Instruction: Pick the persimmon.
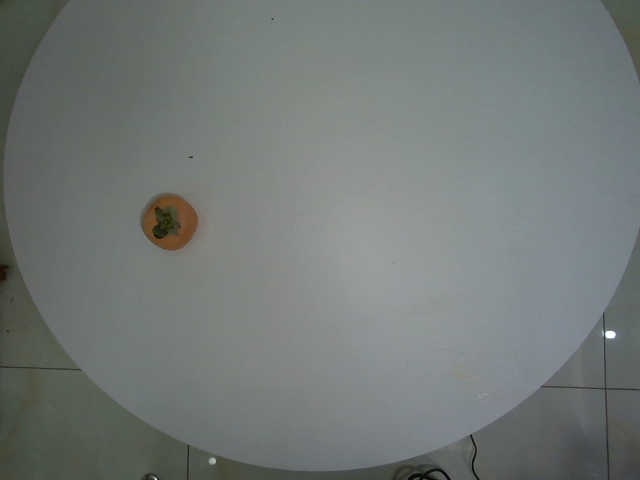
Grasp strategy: vertical